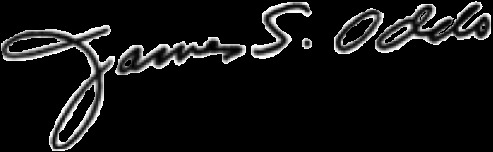
Signature of: james oddo